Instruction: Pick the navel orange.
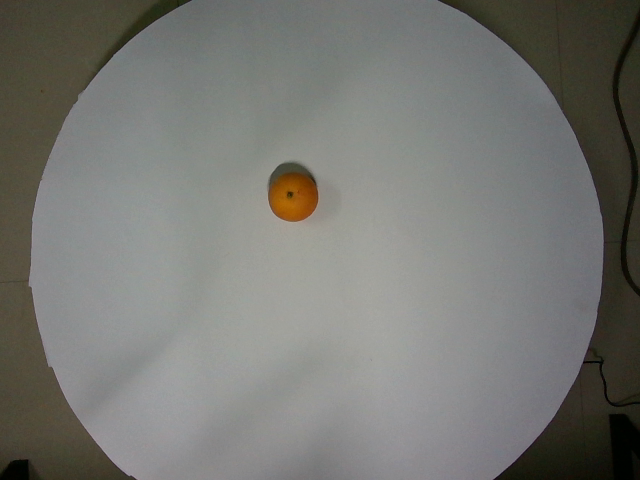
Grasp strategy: vertical